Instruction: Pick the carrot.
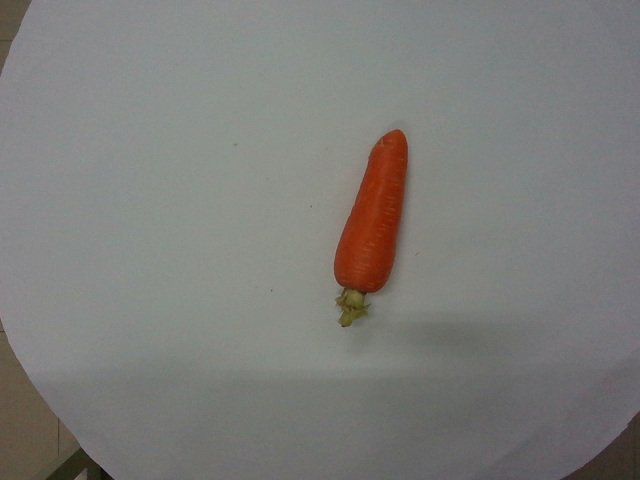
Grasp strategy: vertical